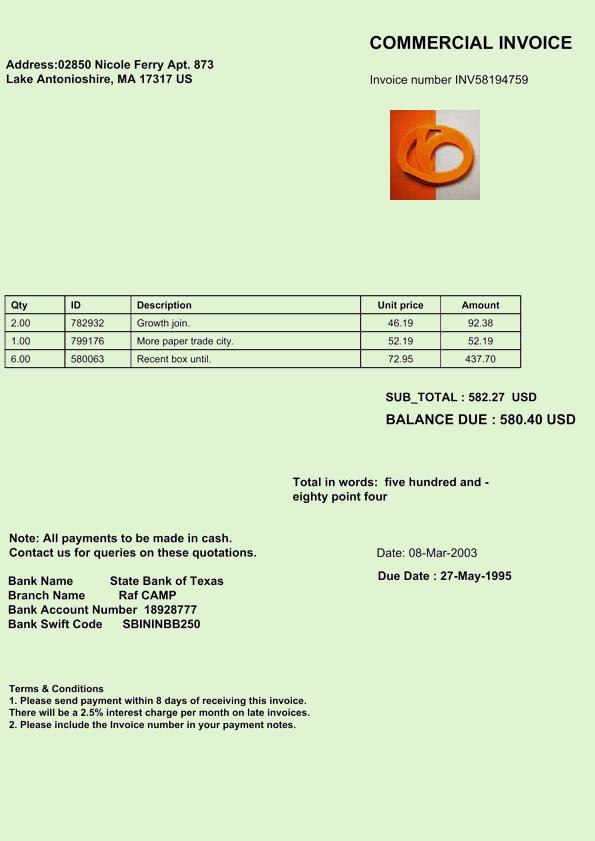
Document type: Invoice